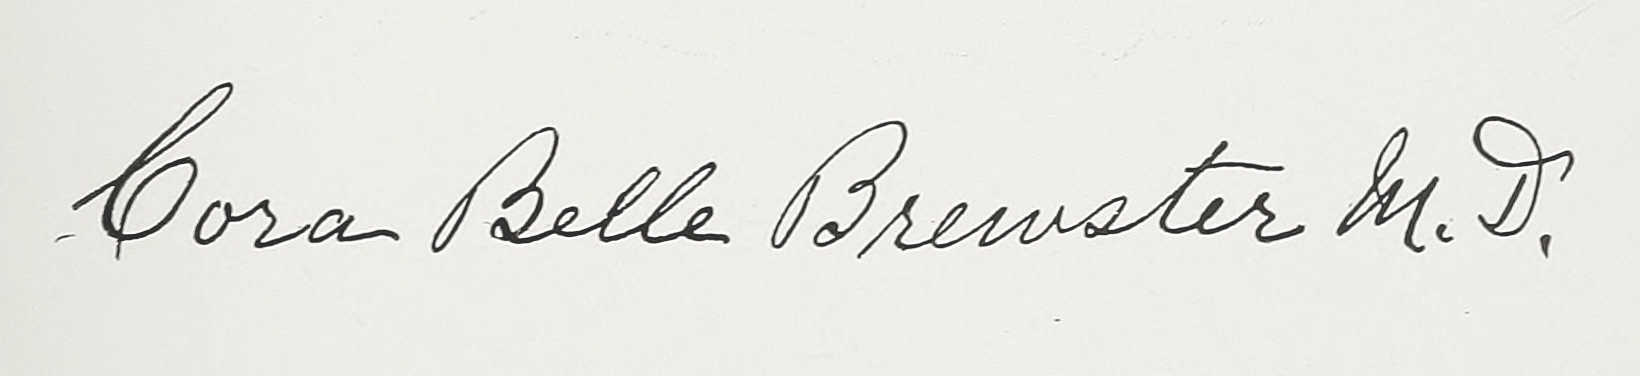
Signature of: cora belle brewster